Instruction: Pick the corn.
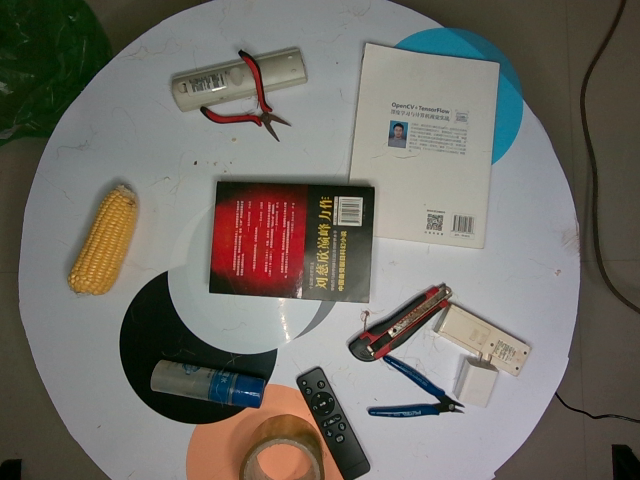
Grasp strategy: vertical